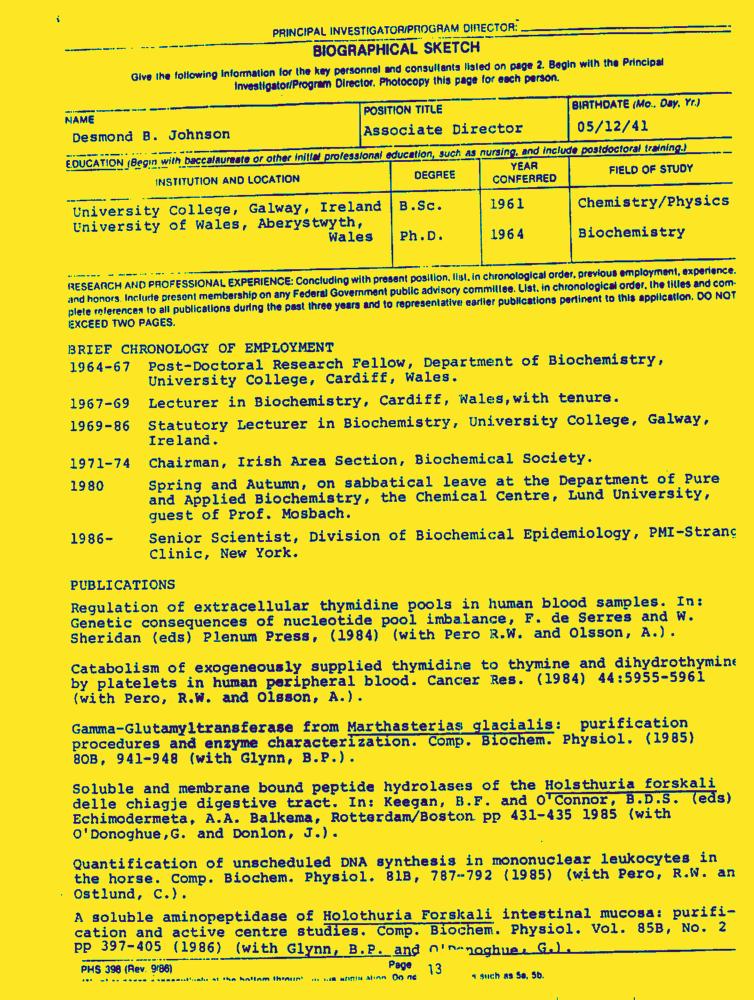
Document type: Resume-Doc